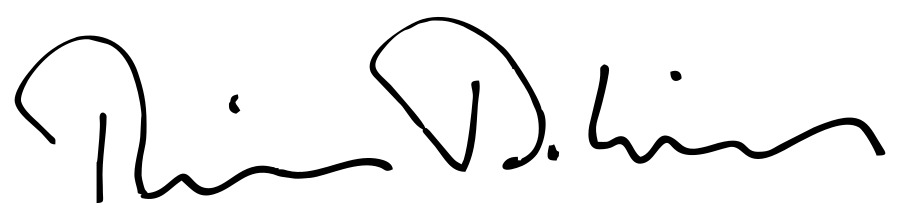
Signature of: richard dawkins